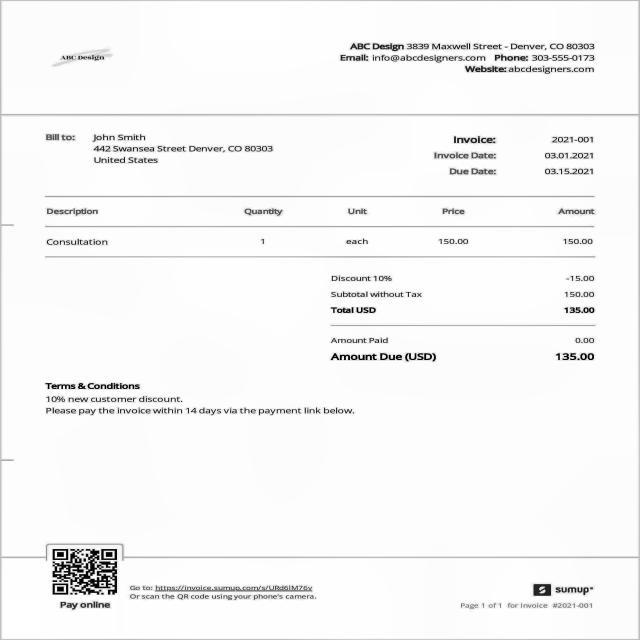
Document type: Invoice